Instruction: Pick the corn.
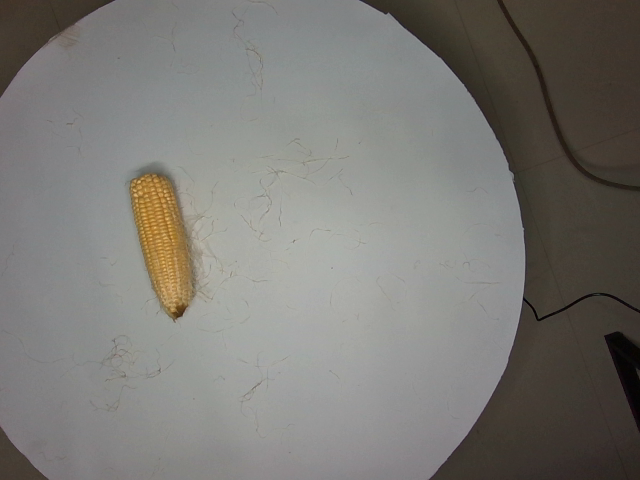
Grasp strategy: vertical